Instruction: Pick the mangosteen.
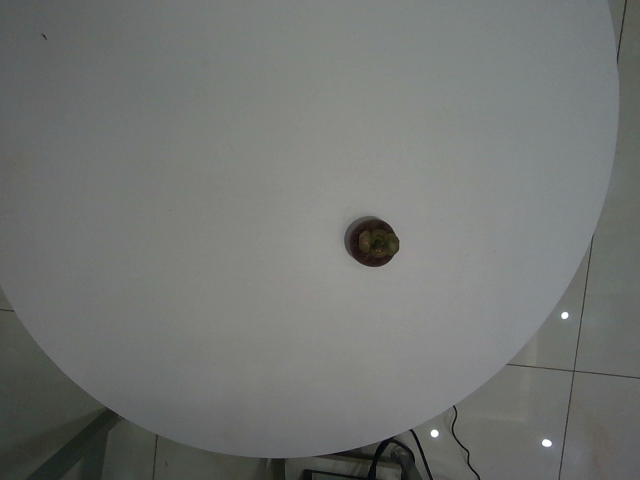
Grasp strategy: vertical